Question: What is the estimated tax bill amount according to the document?
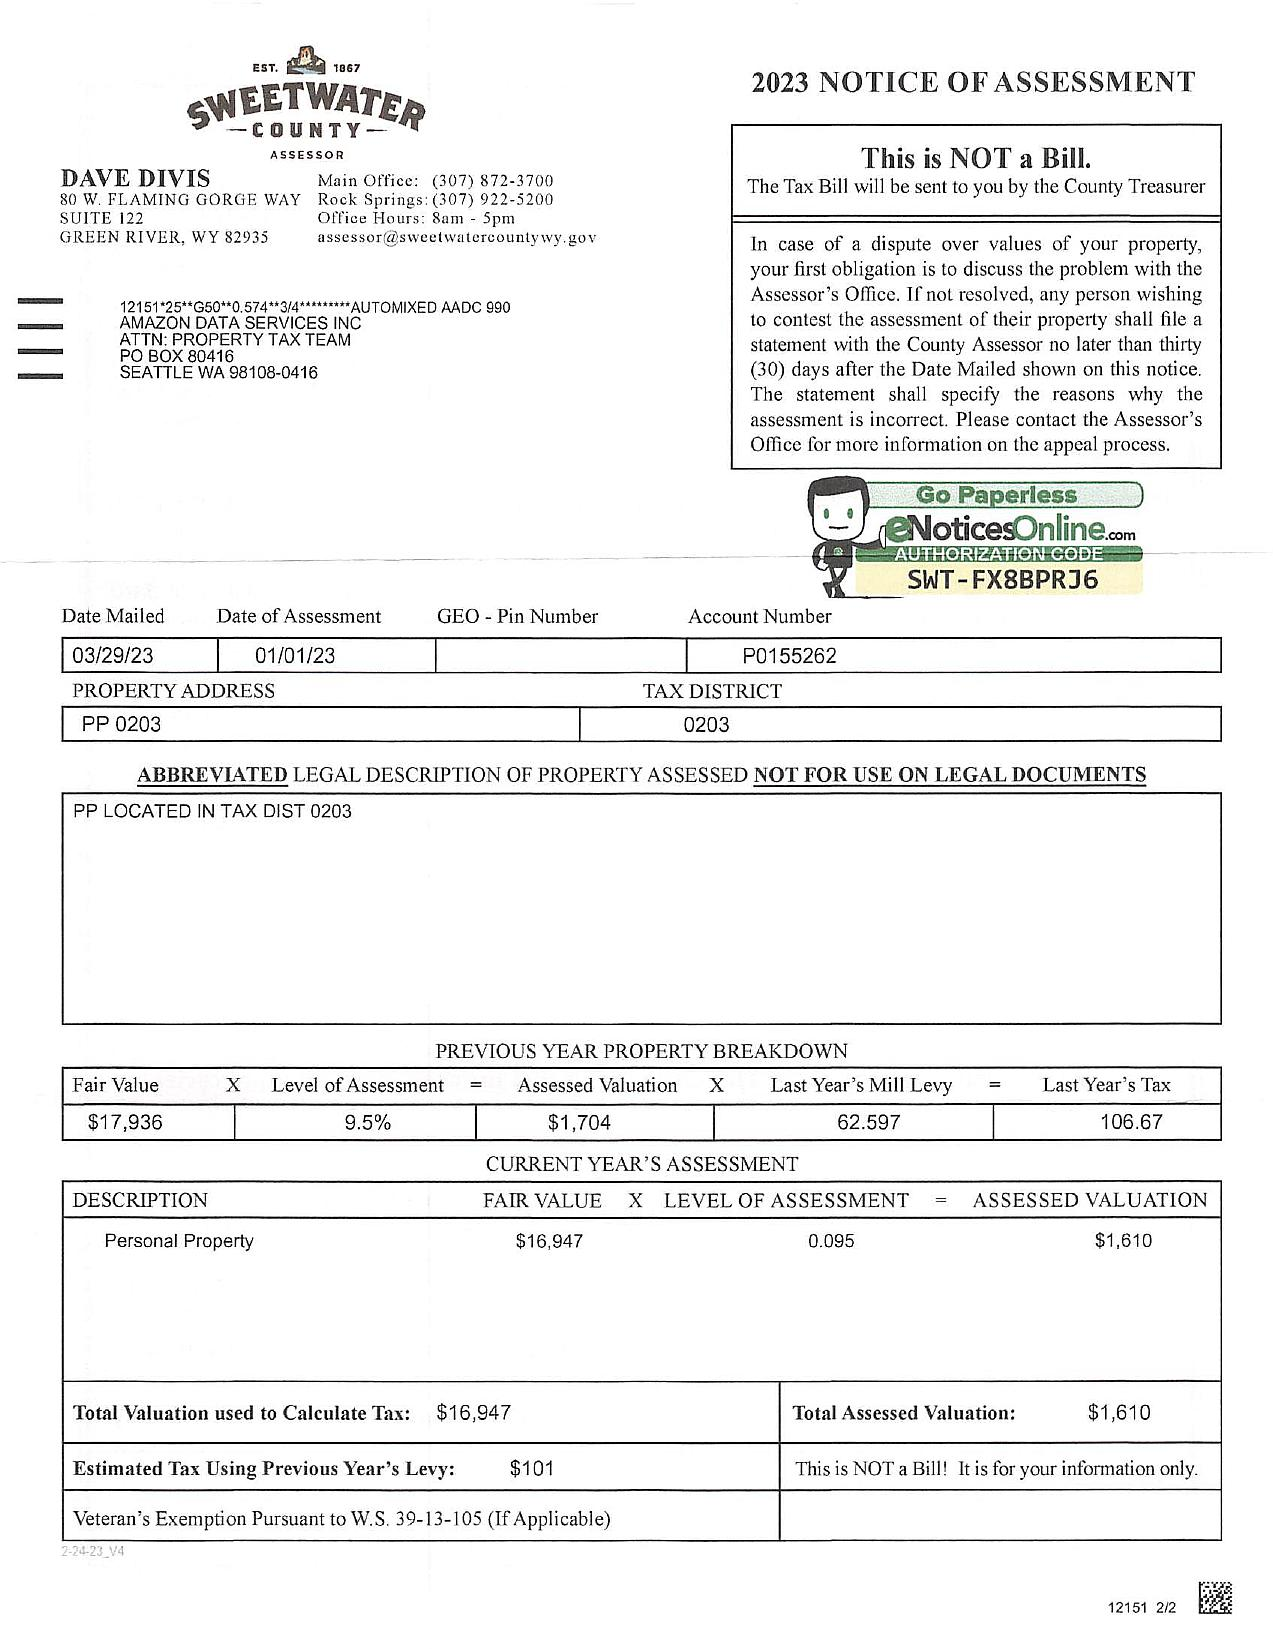
Answer: "$101 "